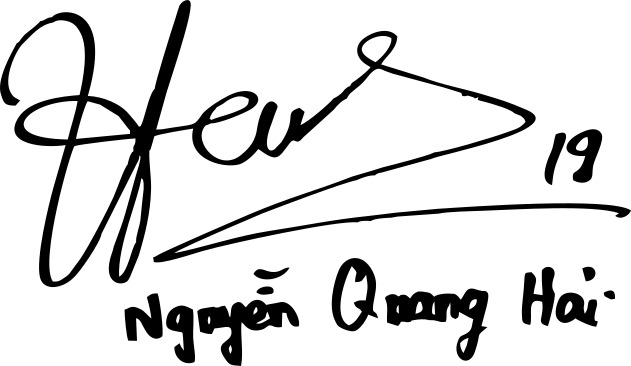
Signature of: nguyễn quang hải